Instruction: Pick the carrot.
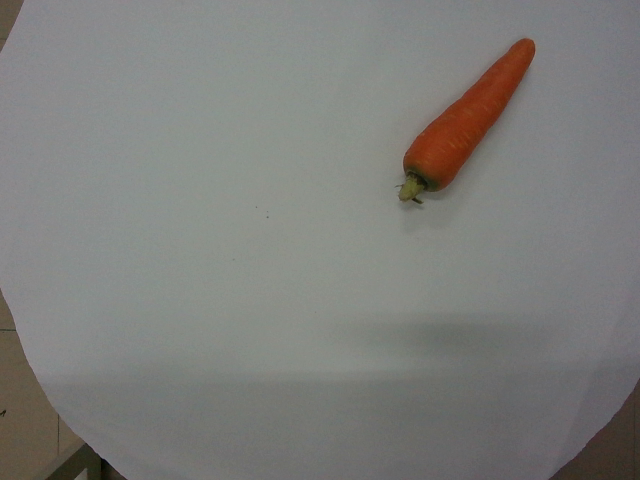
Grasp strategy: vertical